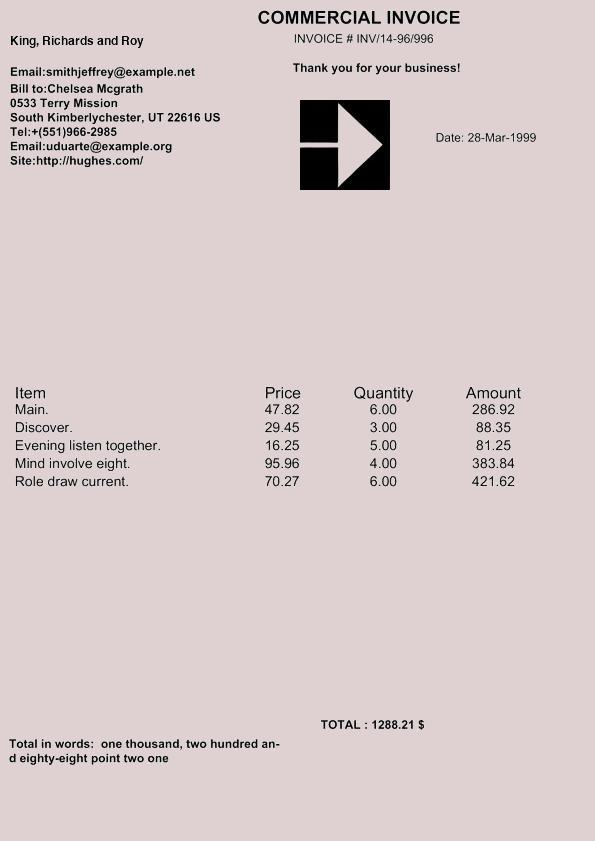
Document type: Invoice